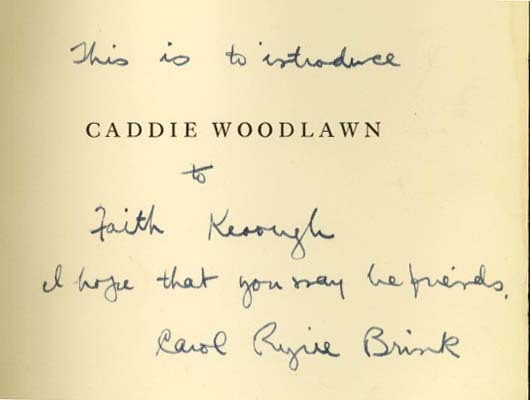
Signature of: carol ryrie brink